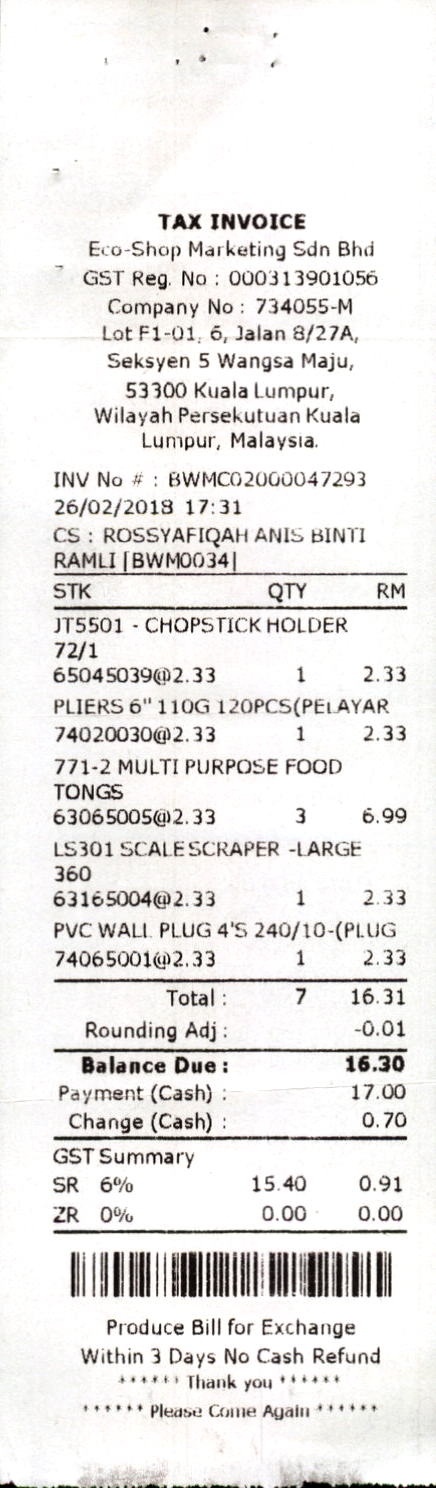
TAX INVOICE
ECO-SHOP MARKETING SDN BHD
GST REG. NO : 000313901056
COMPANY NO : 734055-M
LOT F1-01, 6, JALAN 8/27A,
SEKSYEN 5 WANGSA MAJU,
53300 KUALA LUMPUR,
WILAYAH PERSEKUTUAN KUALA
LUMPUR, MALAYSIA.
INV NO # : BWMC02000047293
26/02/2018 17:31
CS : ROSSYAFIQAH ANIS BINTI
RAMLI |BWM0034|
STK
QTY
RM
JT5501 - CHOPSTICK HOLDER
PLIERS 6"110G 120PCS(PELAYAR
771-2 MULTI PURPOSE FOOD
TONGS
LS301 SCALESCRAPER -LARGE
PVC WALL PLUG 4'S 240/10-(PLUG
65045039@2.33
74020030@2.33
63065005@2.33
63165004@2.33
1
1
3
1
1
7
2.33
2.33
6.99
2.33
2.33
16.31
-0.01
16.30
17.00
0.70
15.40
0.00
0.91
0.00
TOTAL :
ROUNDING ADJ :
BALANCE DUE :
PAYMENT (CASH) :
CHANGE (CASH) :
GST SUMMARY
SR
ZR
PRODUCE BILL FOR EXCHANGE
WITHIN 3 DAYS NO CASH REFUND
THANK YOU
PLEASE COME AGAIN
74065001@2.33
72/1
6%
0%